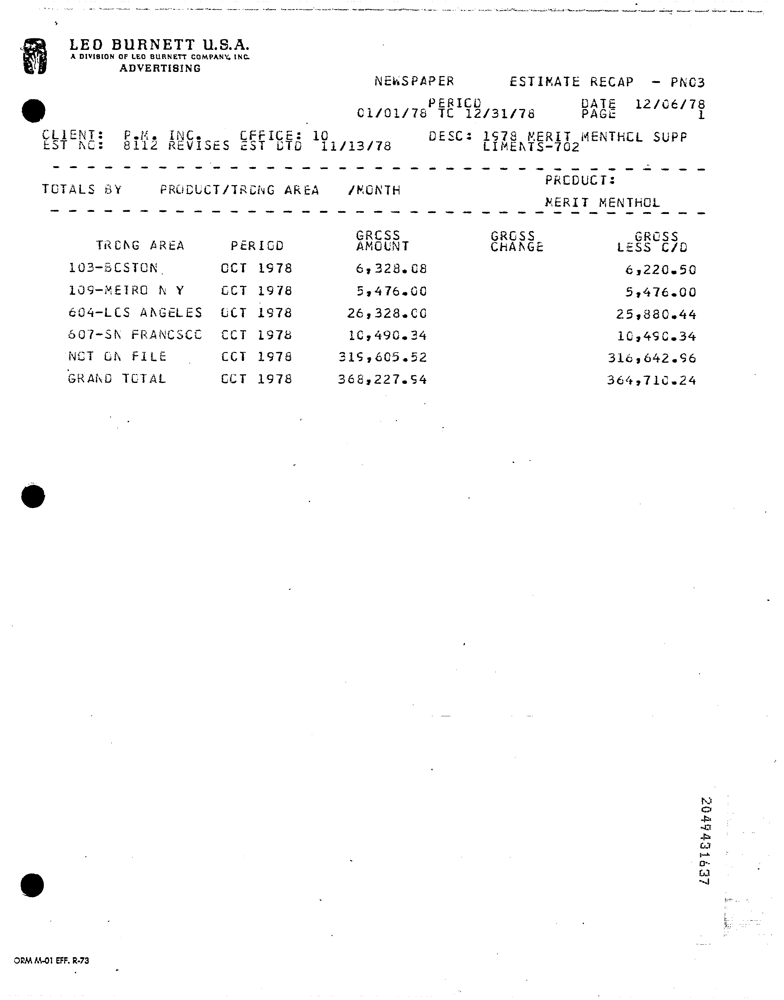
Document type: Invoice